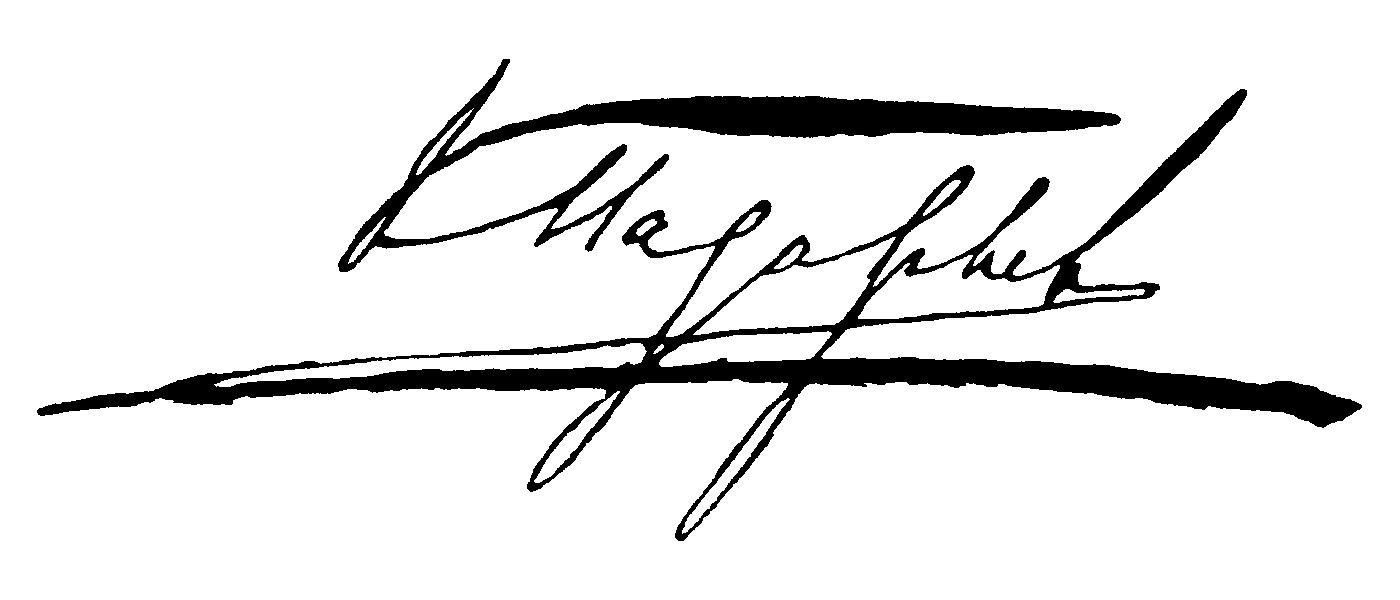
Signature of: kapitolina nazaryeva